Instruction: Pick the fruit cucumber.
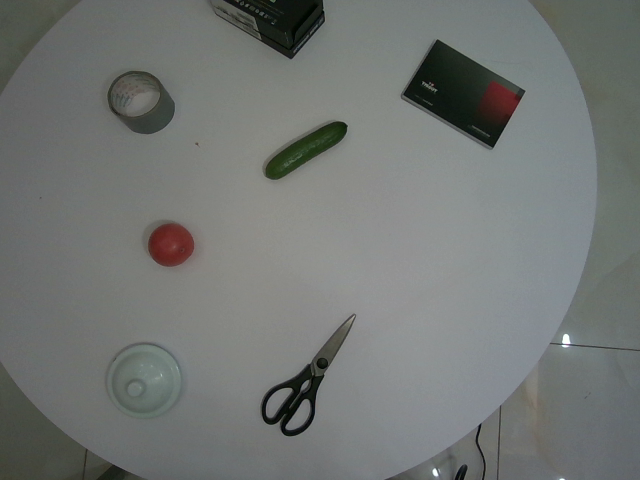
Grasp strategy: vertical